Question: Explain the disease:
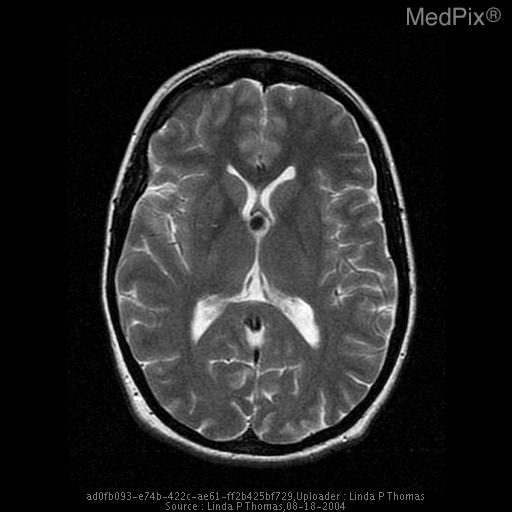
Answer: The disease is discussed as: Colloid  cysts  are  uncommon  benign cysts of the anterior superior third ventricle, which are thought to arise  from  embryologic tissues  of  the  paraphysis, ependyma, or choroid plexus.  These lesions typically present in young adults in the  2nd to 5th   decade   with   complaints  referable  to  acute  or  chronic hydrocephalus.  Other symptoms include ataxia, memory disturbances, and gait disorders.    The  cyst  contents  include  secretory  and breakdown  products  of the epithelial lining tissue, including hemorrhage, lipid (cholesterol), hemosiderin, and CSF.

On  T1-weighted MR images, these cysts vary widely from hypo- to hyperintense in comparison to normal brain.  Although they may be bright on T2-weighted images, moderate  to  marked hypointensity  is  common and has been attributed to a very  short  T1  relaxation  time  or  to  magnetic susceptibility effect from paramagnetic substances in the cyst.  On noncontrast  MR,  these lesions occasionally are indistinguishable by intensity from neoplasia; however, the absence  of  enhancement, classic location,  and  relative hypointensity  on  T2-weighted studies should suggest this diagnosis.  Treatment is variable, including  ventricular  shunting alone, stereotactic cyst drainage, or surgical resection.

On  noncontrast CT, colloid cysts are solitary, round to oval, usually hyperdense masses at the foramen of Monro  with  associated enlargement  of  one or both lateral ventricles (Film .3).  Minimal or absent contrast enhancement is typical.  Moderate  enhancement with  contrast  suggests  a  different  etiology,  such  as glioma, craniopharyngioma, choroid plexus papilloma,  or  remotely  meningioma.    Other  cystic  masses  such as arachnoid or ependymal cysts will mimic CSF in density and intensity.